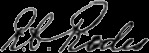
Signature of: robert e rodes